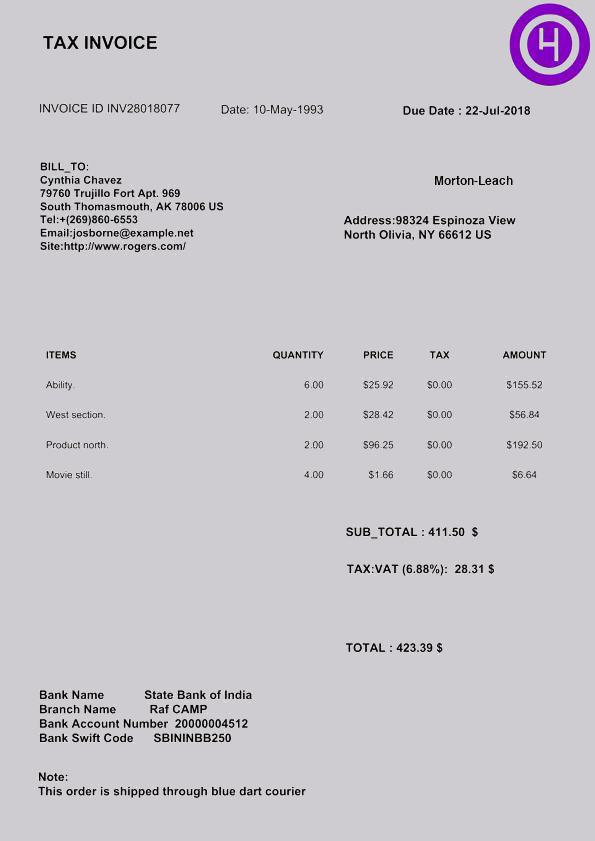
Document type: Invoice